Question: By what date must an appeal be filed according to the document?
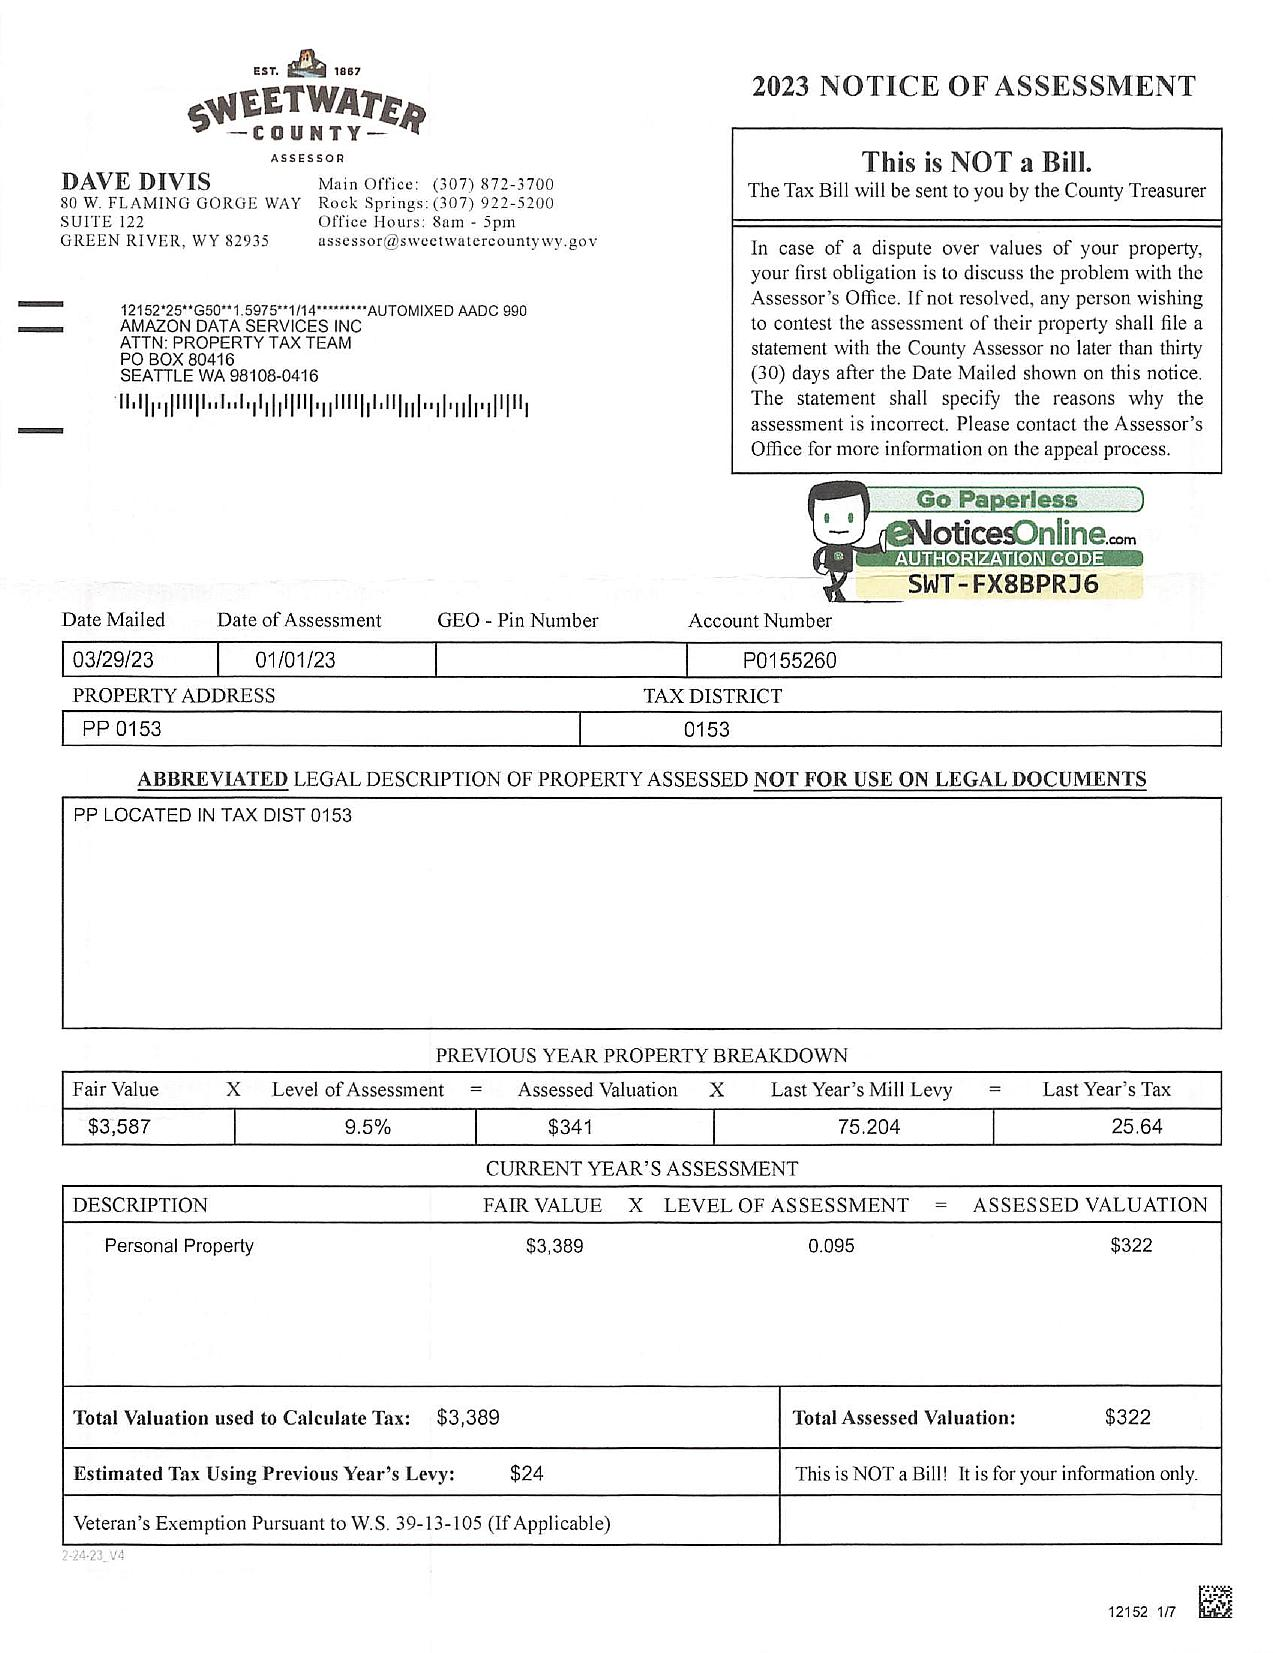
Answer: "30 days after the Date Mailed"